Question: What is the main concern?
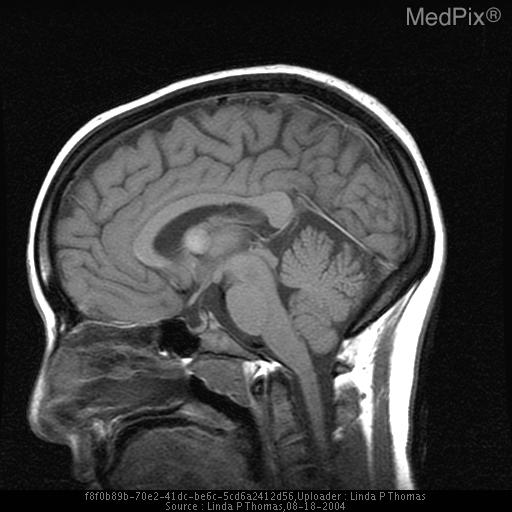
Answer: The findings suggest 11 x 11 x 13 mm nonenhancing well-circumscribed mildly T1 hyperintense and markedly T2 hypointense round mass in the anterior-superior third ventricle without ventricular enlargement.. There is a well-circumscribed mildly T1 hyperintense and markedly T2 hypointense, nonenhancing mass, in the anterior-superior third ventricle.  The hypointensity has been called the "black hole" effect of Colloid Cyst.. The patient might have a history of 29 year old female with worsening headaches..